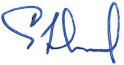
Signature of: gentner drummond